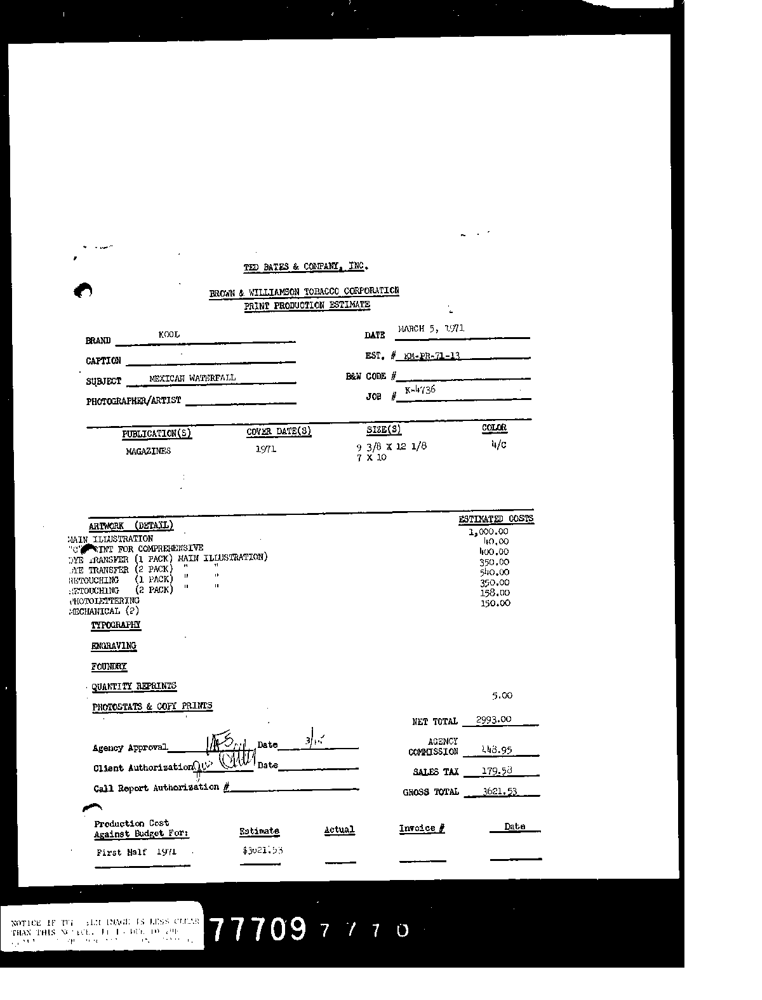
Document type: Invoice